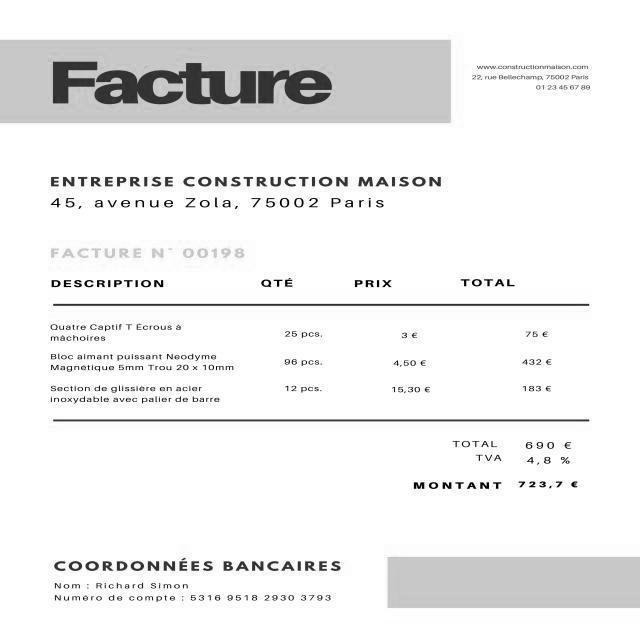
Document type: Invoice